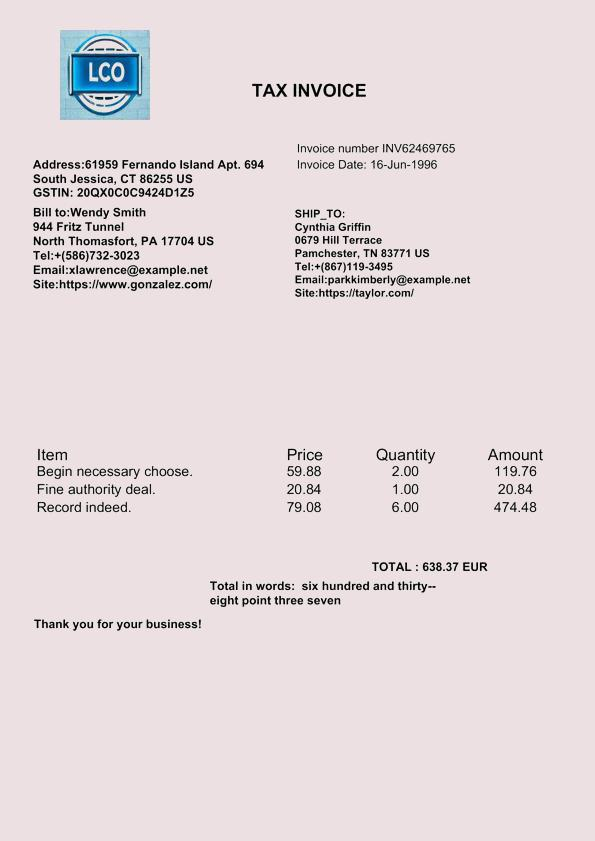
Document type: Invoice